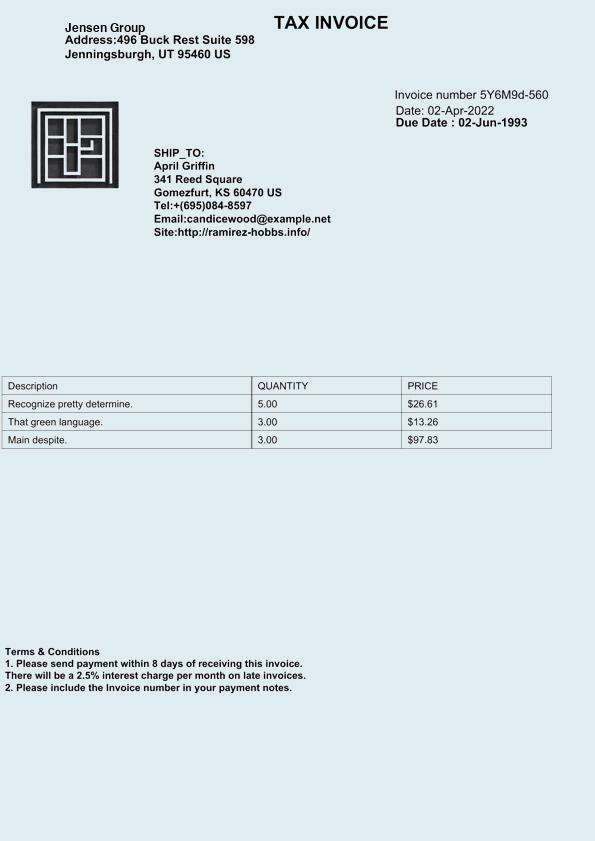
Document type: Invoice